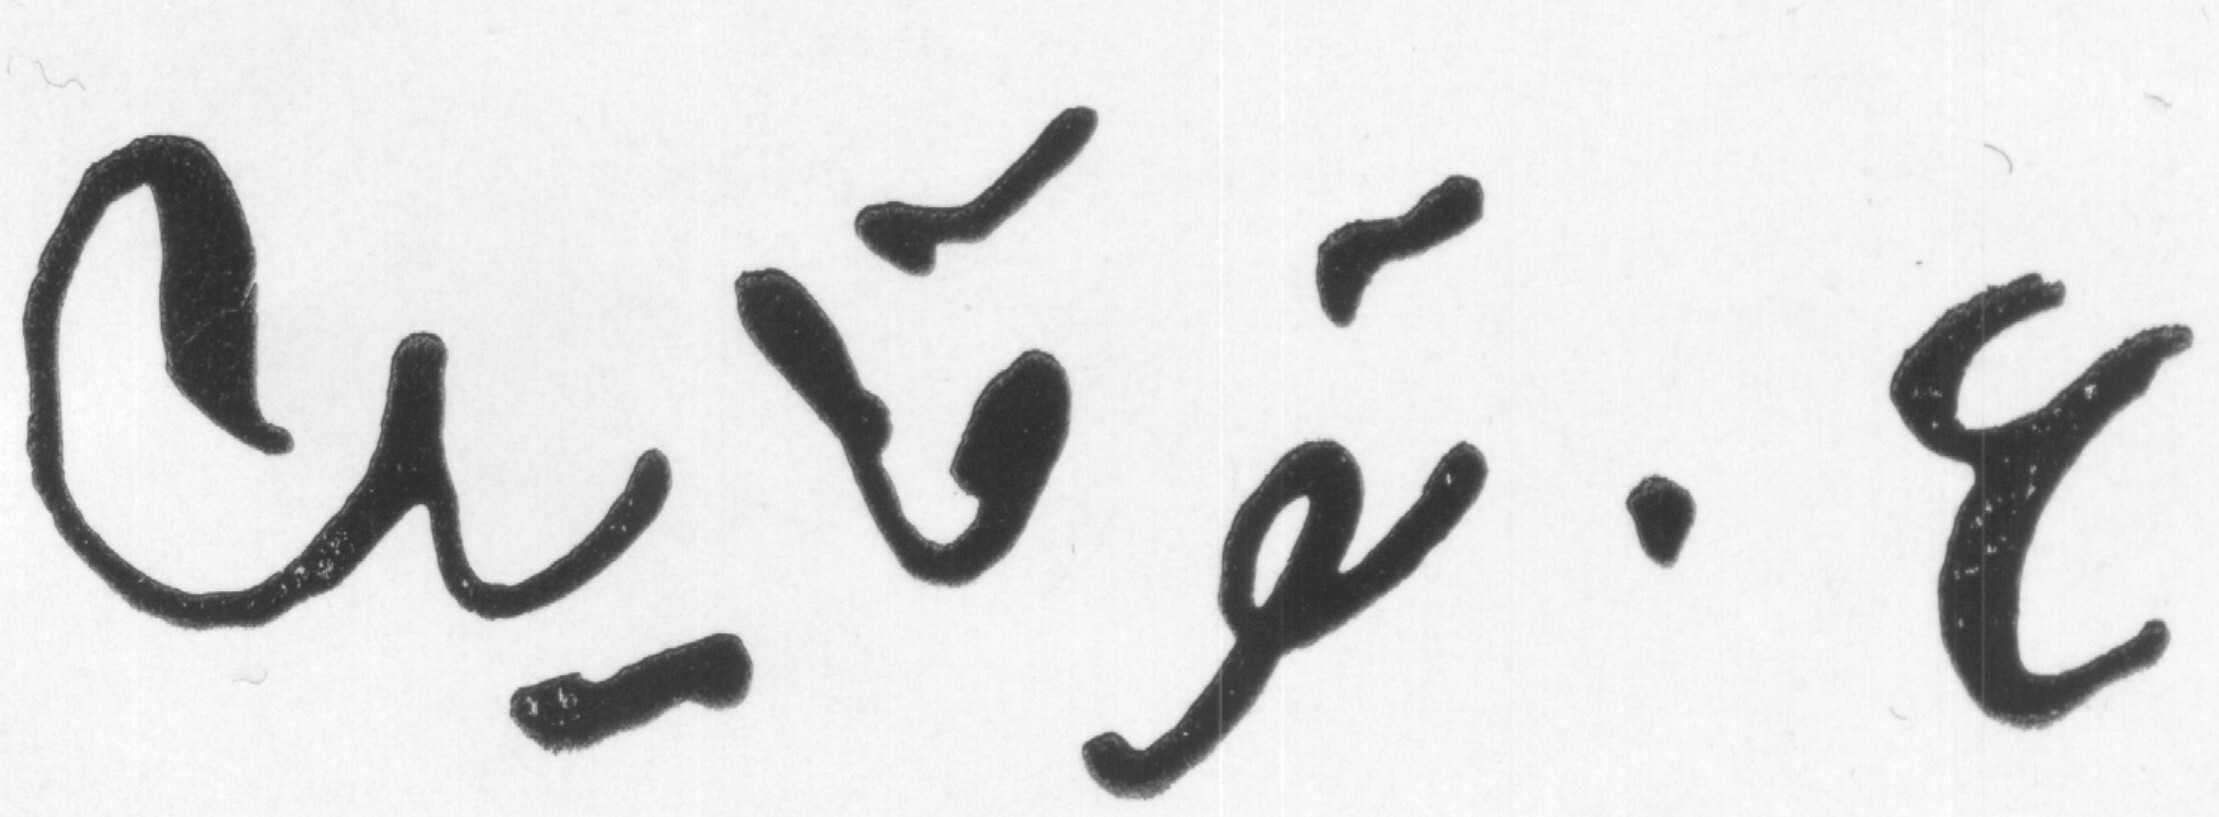
Signature of: ğabdulla tuqay